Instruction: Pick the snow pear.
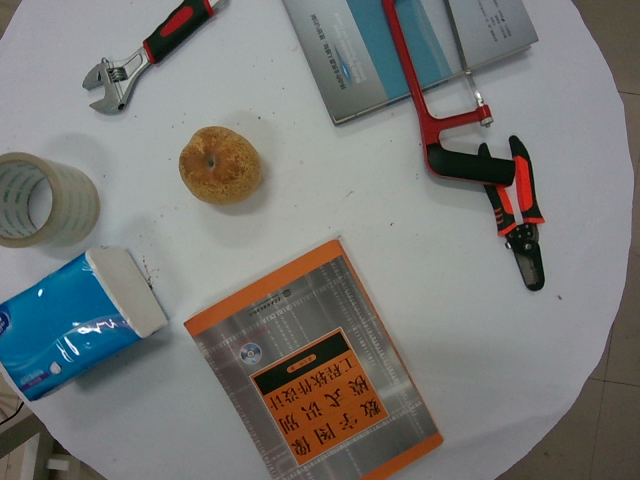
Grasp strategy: vertical